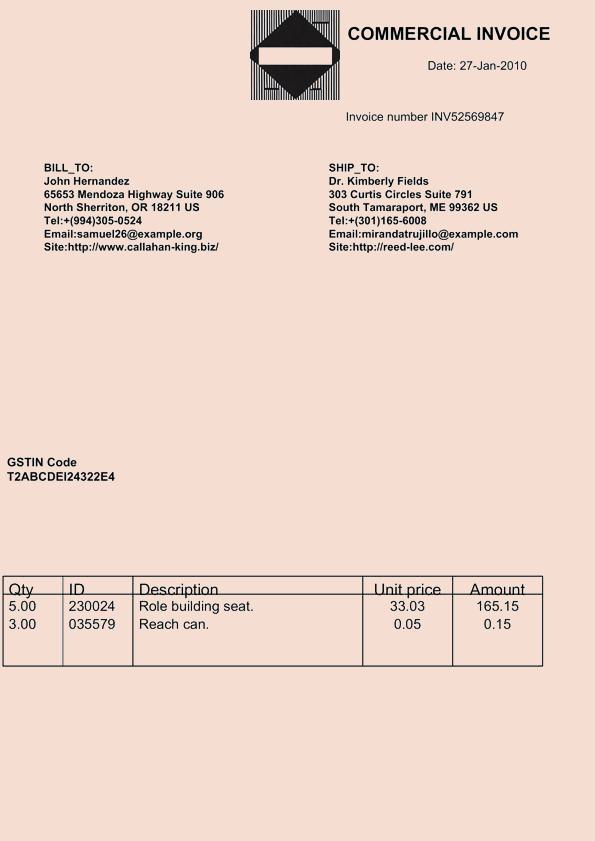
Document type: Invoice